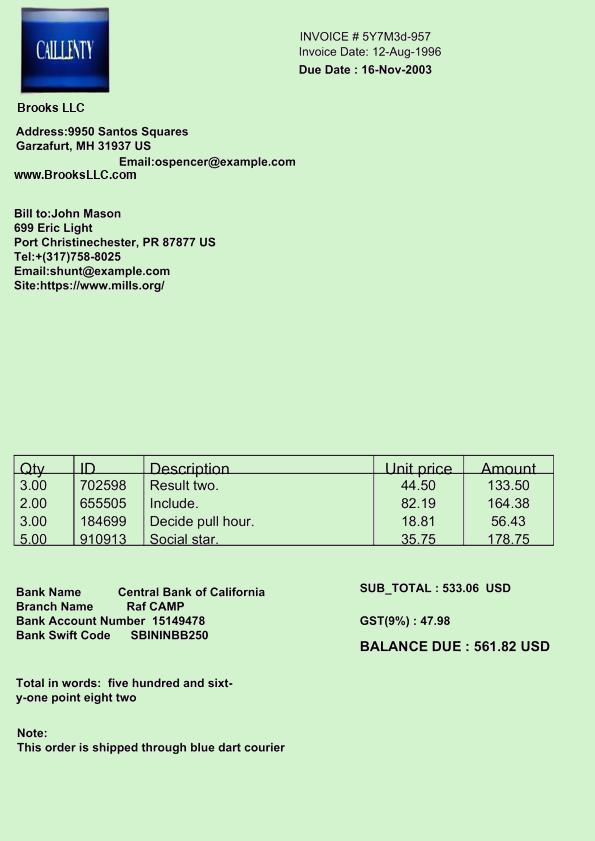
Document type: Invoice